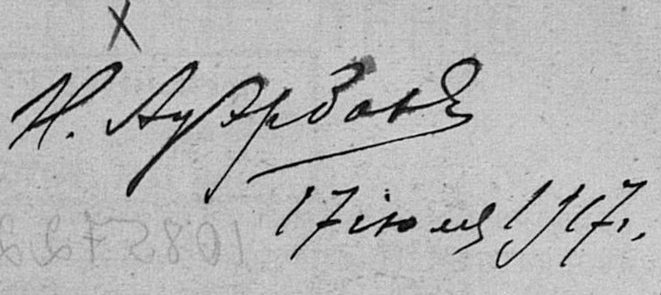
Signature of: nikolai konstantinovich auerbach